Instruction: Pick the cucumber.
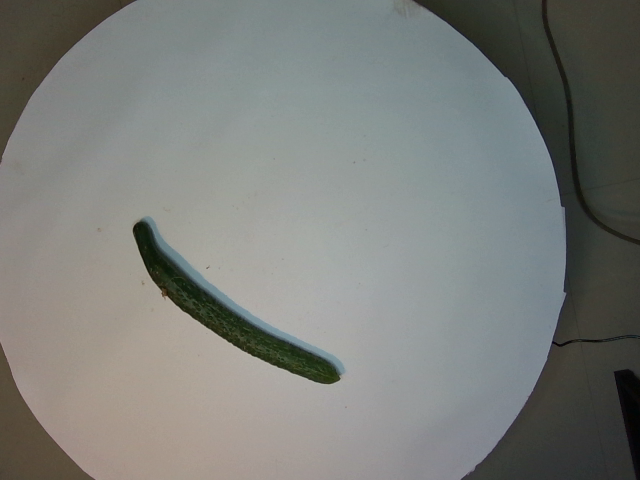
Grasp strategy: vertical